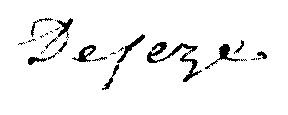
Signature of: paul victor de sèze